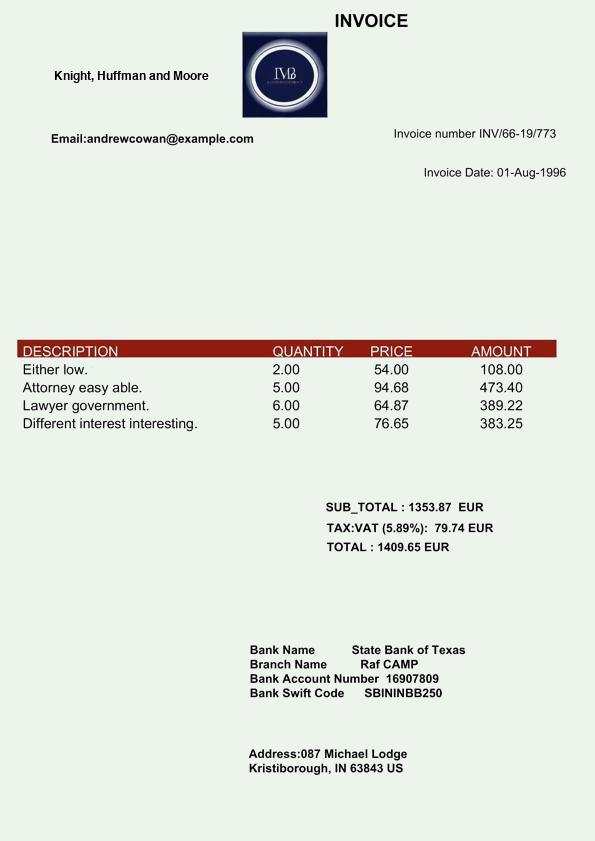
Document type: Invoice